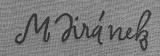
Signature of: miloš jiránek